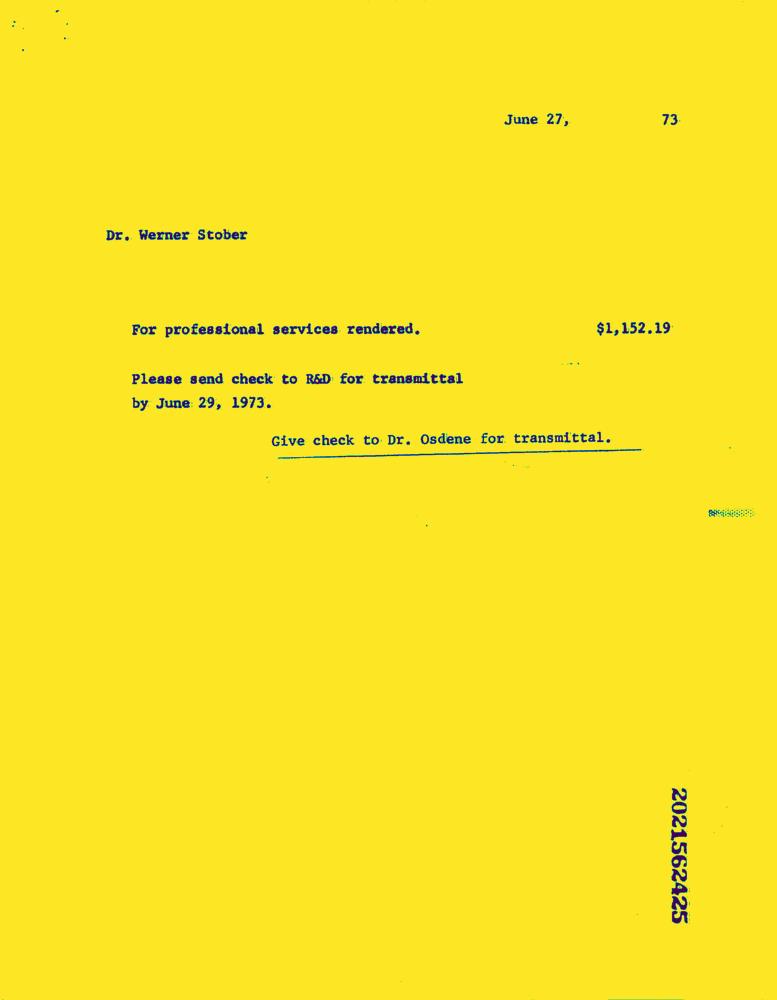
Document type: Invoice-Doc